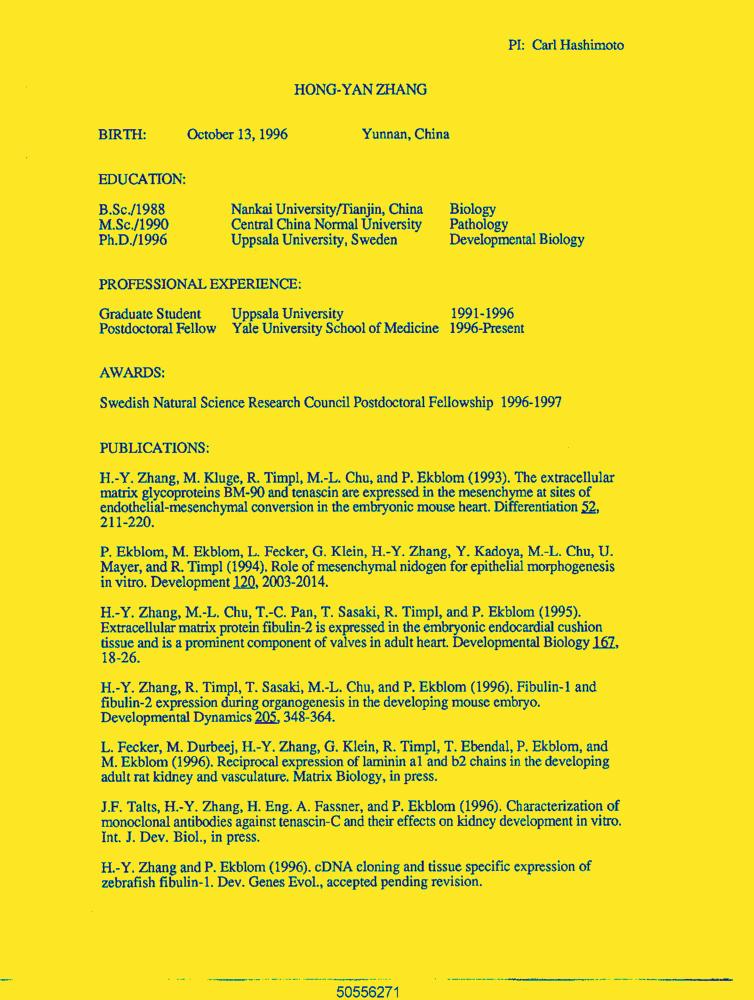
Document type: Resume-Doc